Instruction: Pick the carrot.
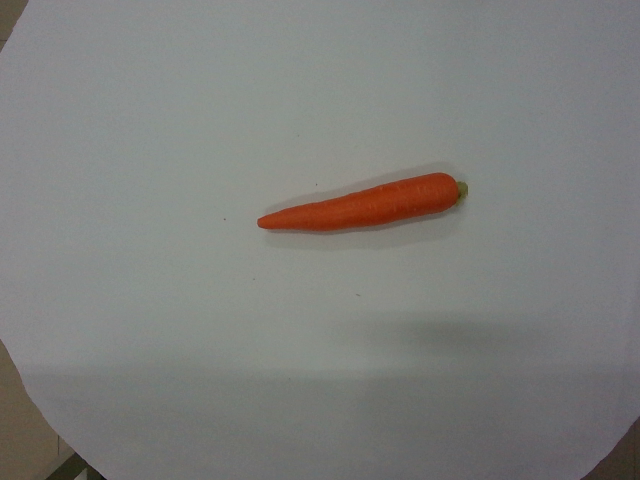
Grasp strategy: vertical